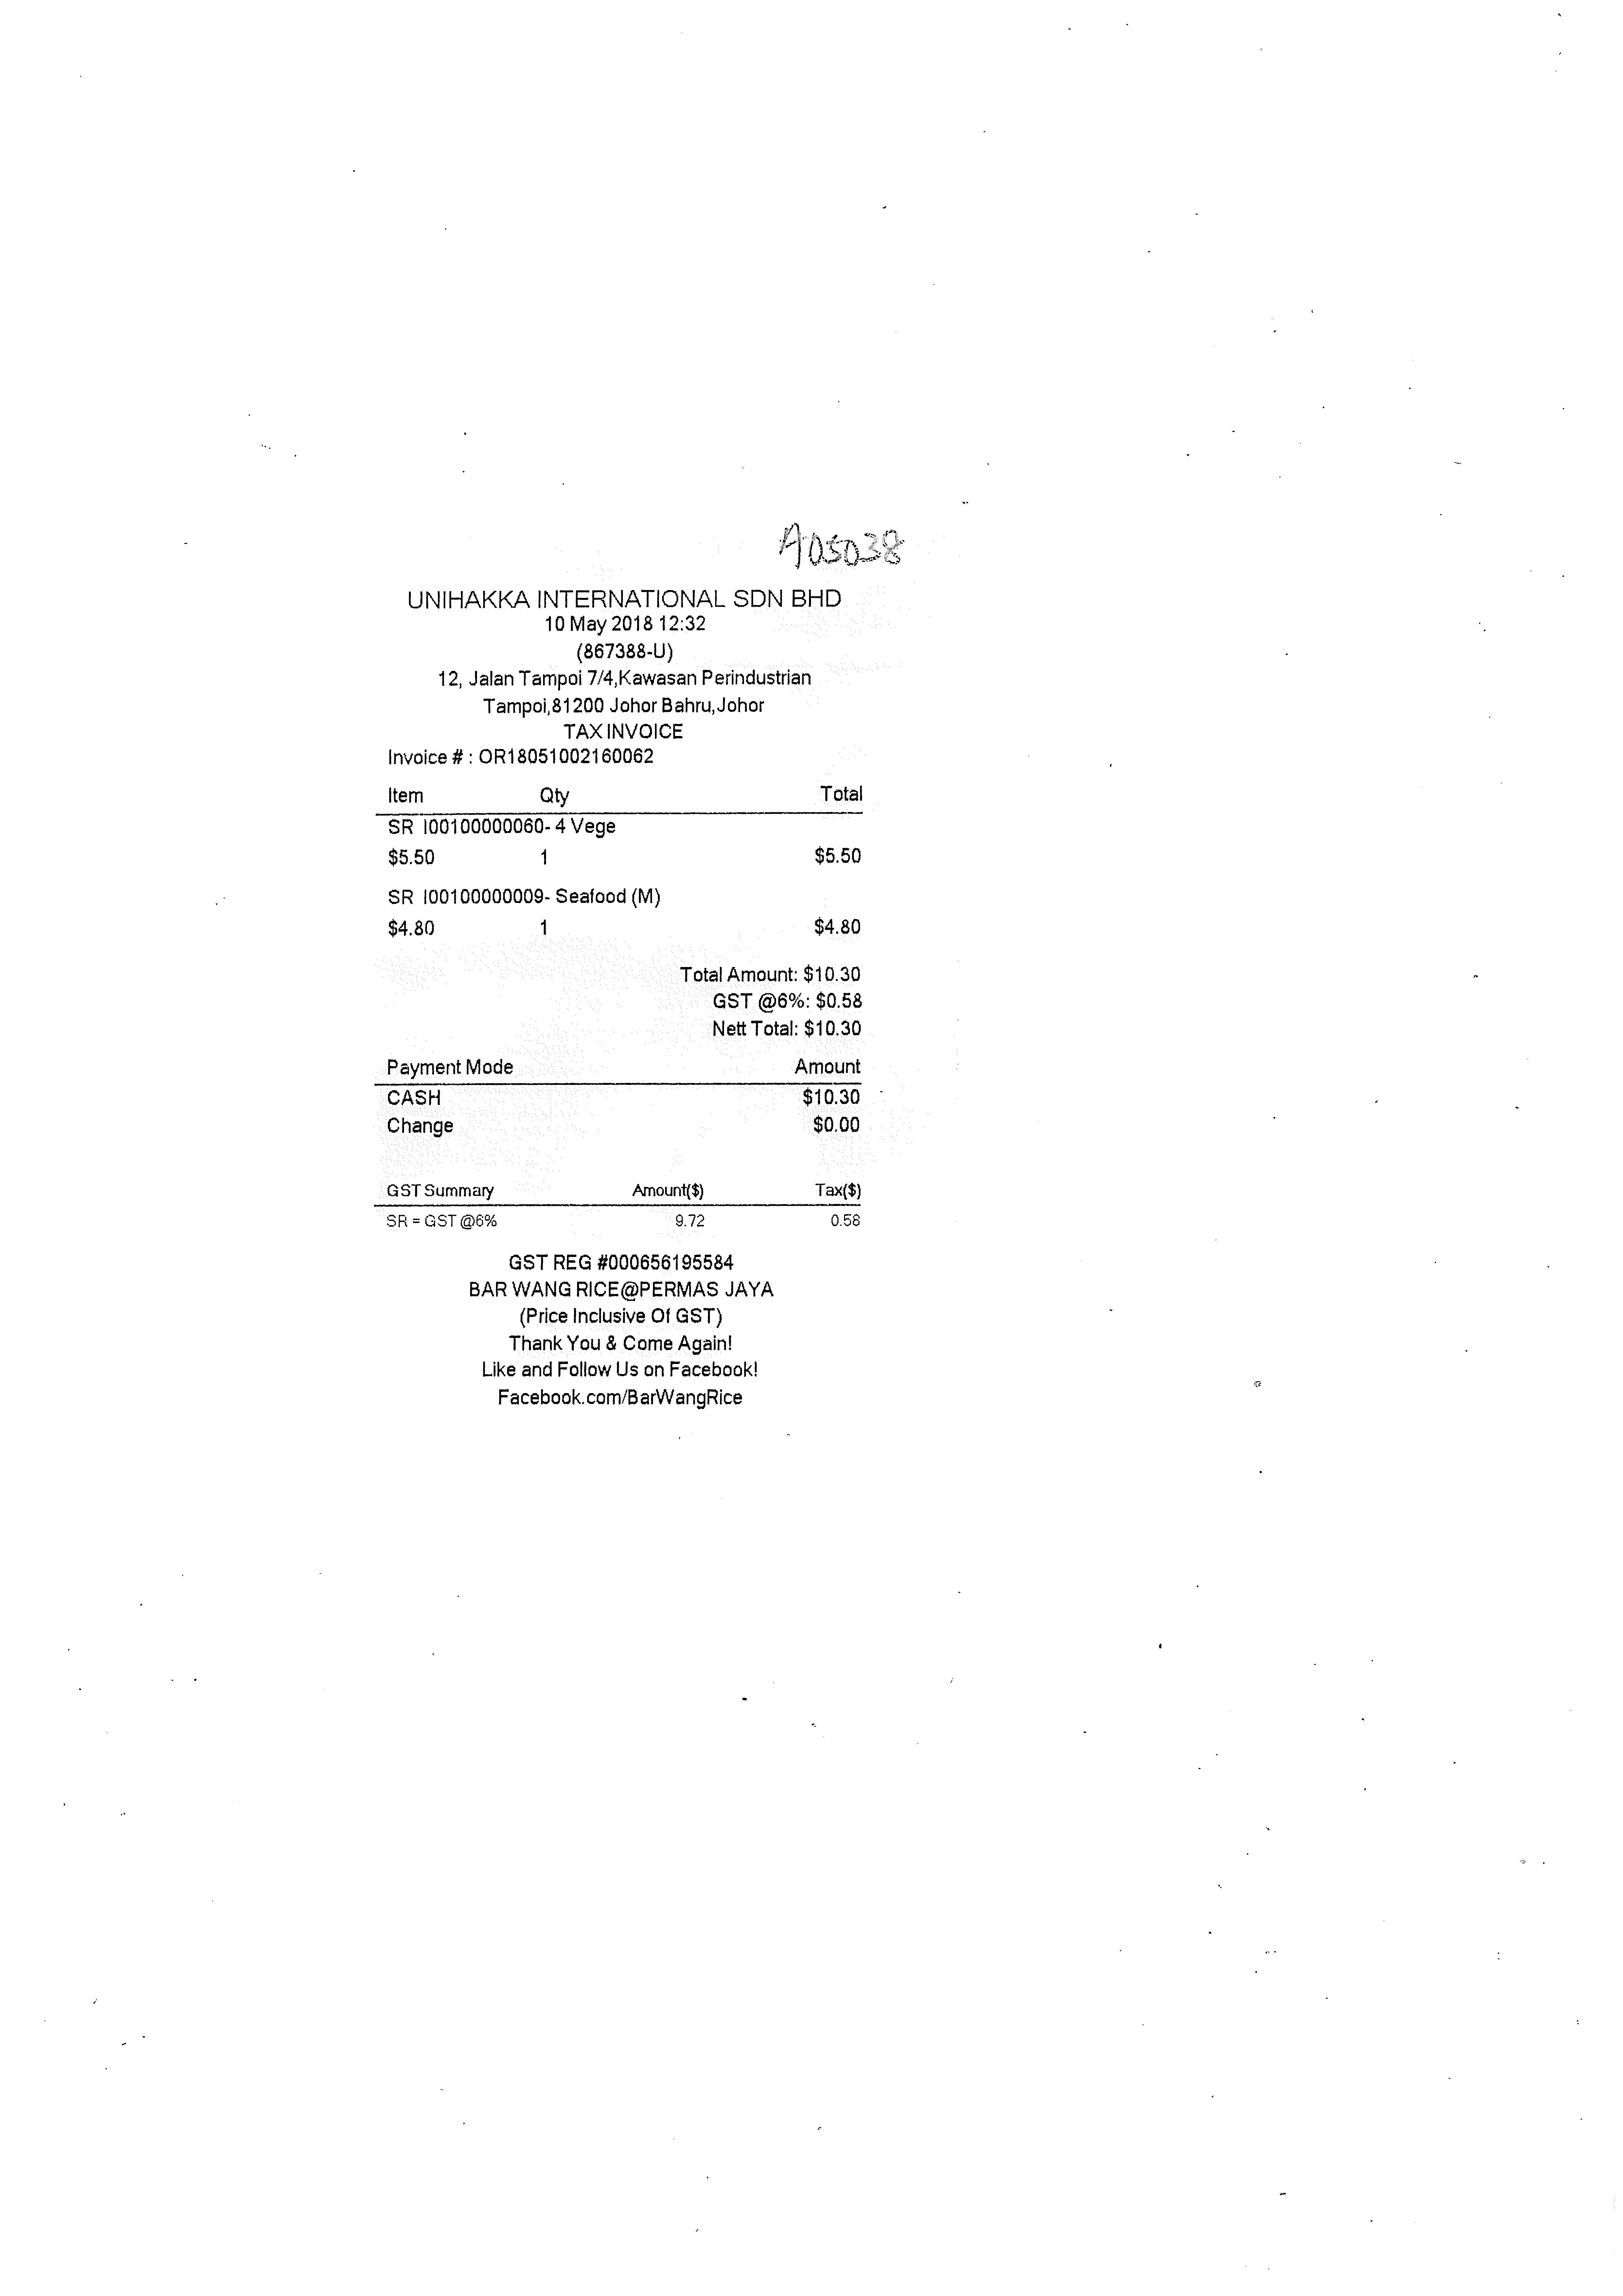
UNIHAKKA INTERNATIONAL SDN BHD
10 MAY 2018 12:32
(867388-U)
12, JALAN TAMPOI 7/4,KAWASAN PERINDUSTRIAN
TAMPOI,81200 JOHOR BAHRU,JOHOR
TAX INVOICE
INVOICE # : OR18051002160062
ITEM
SR I00100000060- 4 VEGE
$5.50
SR I00100000009- SEAFOOD (M)
$4.80
TOTAL AMOUNT: $10.30
GST @6%: $0.58
NETT TOTAL: $10.30
PAYMENT MODE
CASH
CHANGE
GST SUMMARY
SR = GST @6%
GST REG #000656195584
BAR WANG RICE@PERMAS JAYA
(PRICE INCLUSIVE OF GST)
THANK YOU & COME AGAIN!
LIKE AND FOLLOW US ON FACEBOOK!
FACEBOOK.COM/BARWANGRICE
QTY
TOTAL
1
$5.50
1
$4.80
AMOUNT
$10.30
$0.00
AMOUNT($)
TAX($)
9.72
0.58